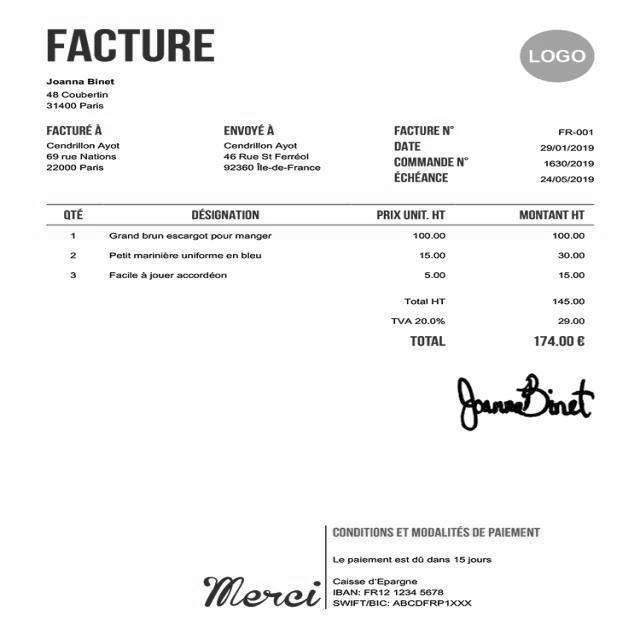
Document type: Invoice